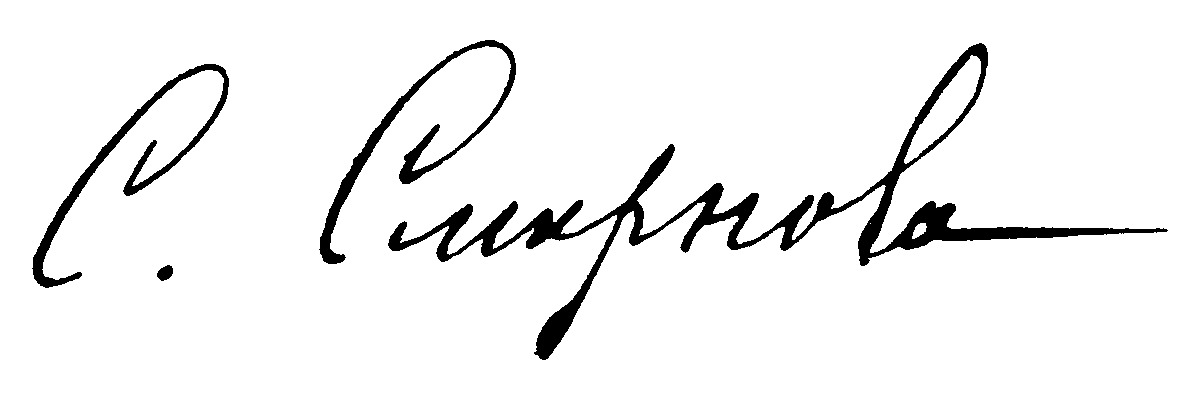
Signature of: sophia smirnova